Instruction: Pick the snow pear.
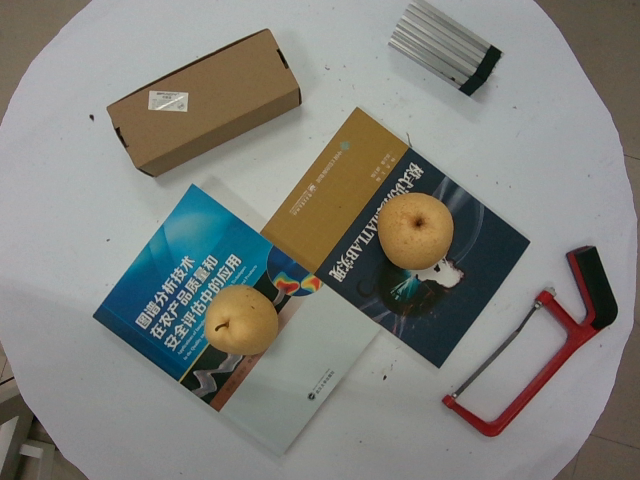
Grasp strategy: vertical